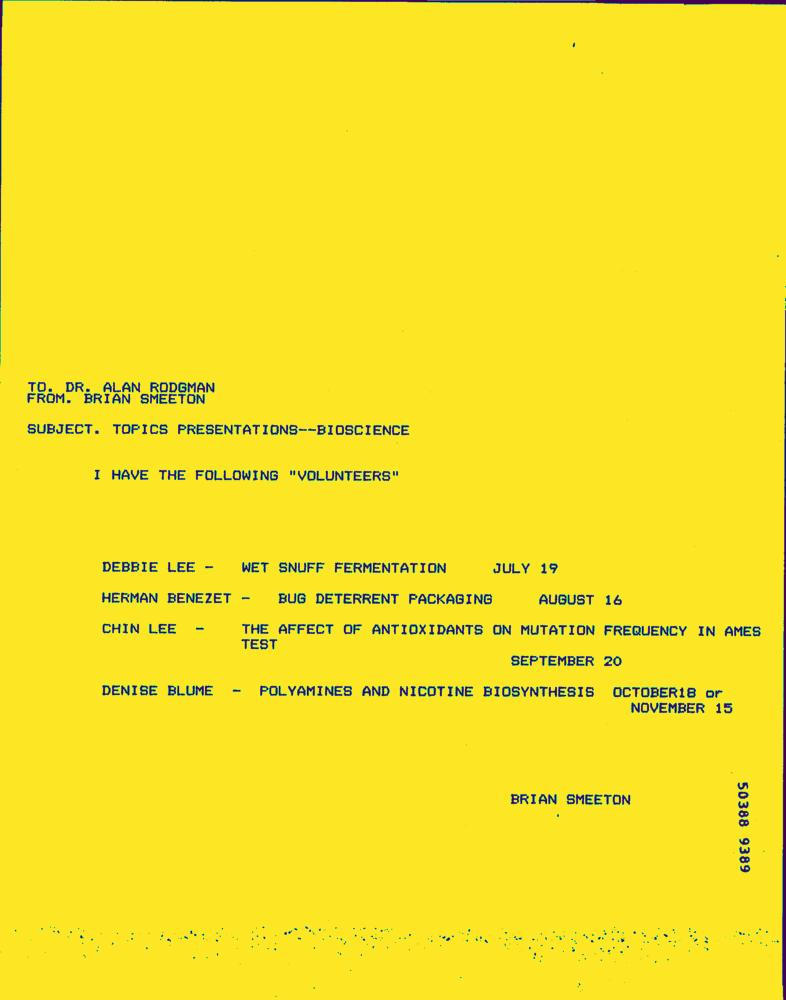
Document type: Letter-Doc